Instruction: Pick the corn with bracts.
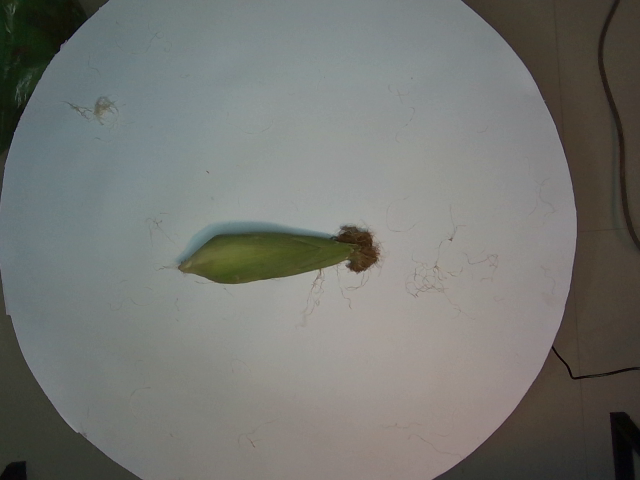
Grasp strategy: vertical